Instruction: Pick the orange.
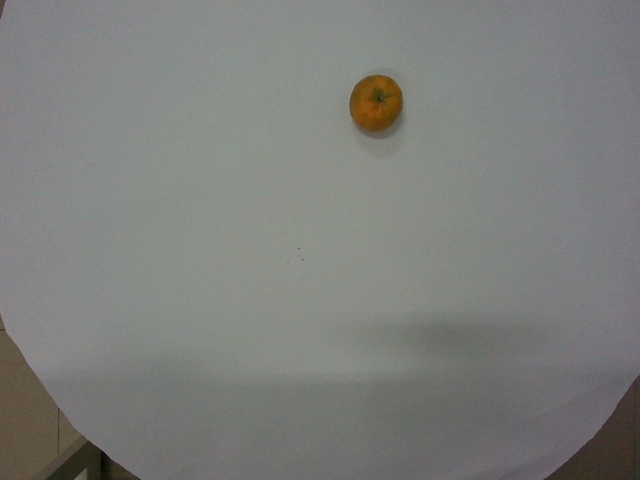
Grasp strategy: vertical